Question: What is the suspected problem?
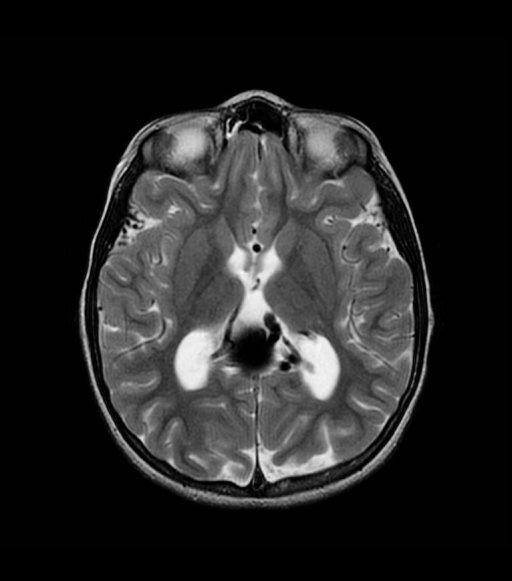
Answer: The findings suggest Chest radiograph demonstrates branching opacity in a bronchovascular distribution in the right middle lobe.
Review of prior imaging demonstrates presence of a Vein of Galen Malformation (VOM) with recent embolization treatment with Onyx. Multiple serpentine flow voids seen on MRI. Angiogram confirms shunting from multiple feeders into a dilated Vein of Galen, draining into an enlarged straight sinus.. Focal aneurysmal dilation in the region of the Vein of Galen. The patient might have a history of 8 yo girl for follow-up of after embolization of Vein of Galen Aneurysm with Onyx.  A Chest X-ray was ordered to confirm endotracheal tube placement following an uneventful post-operative course..